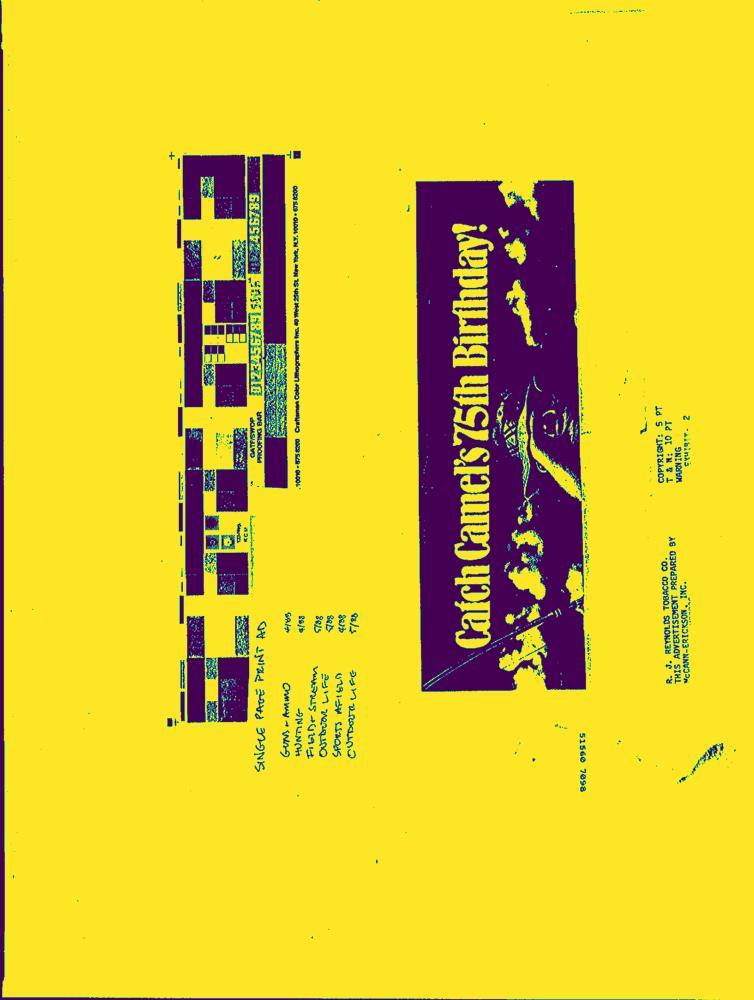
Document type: AD